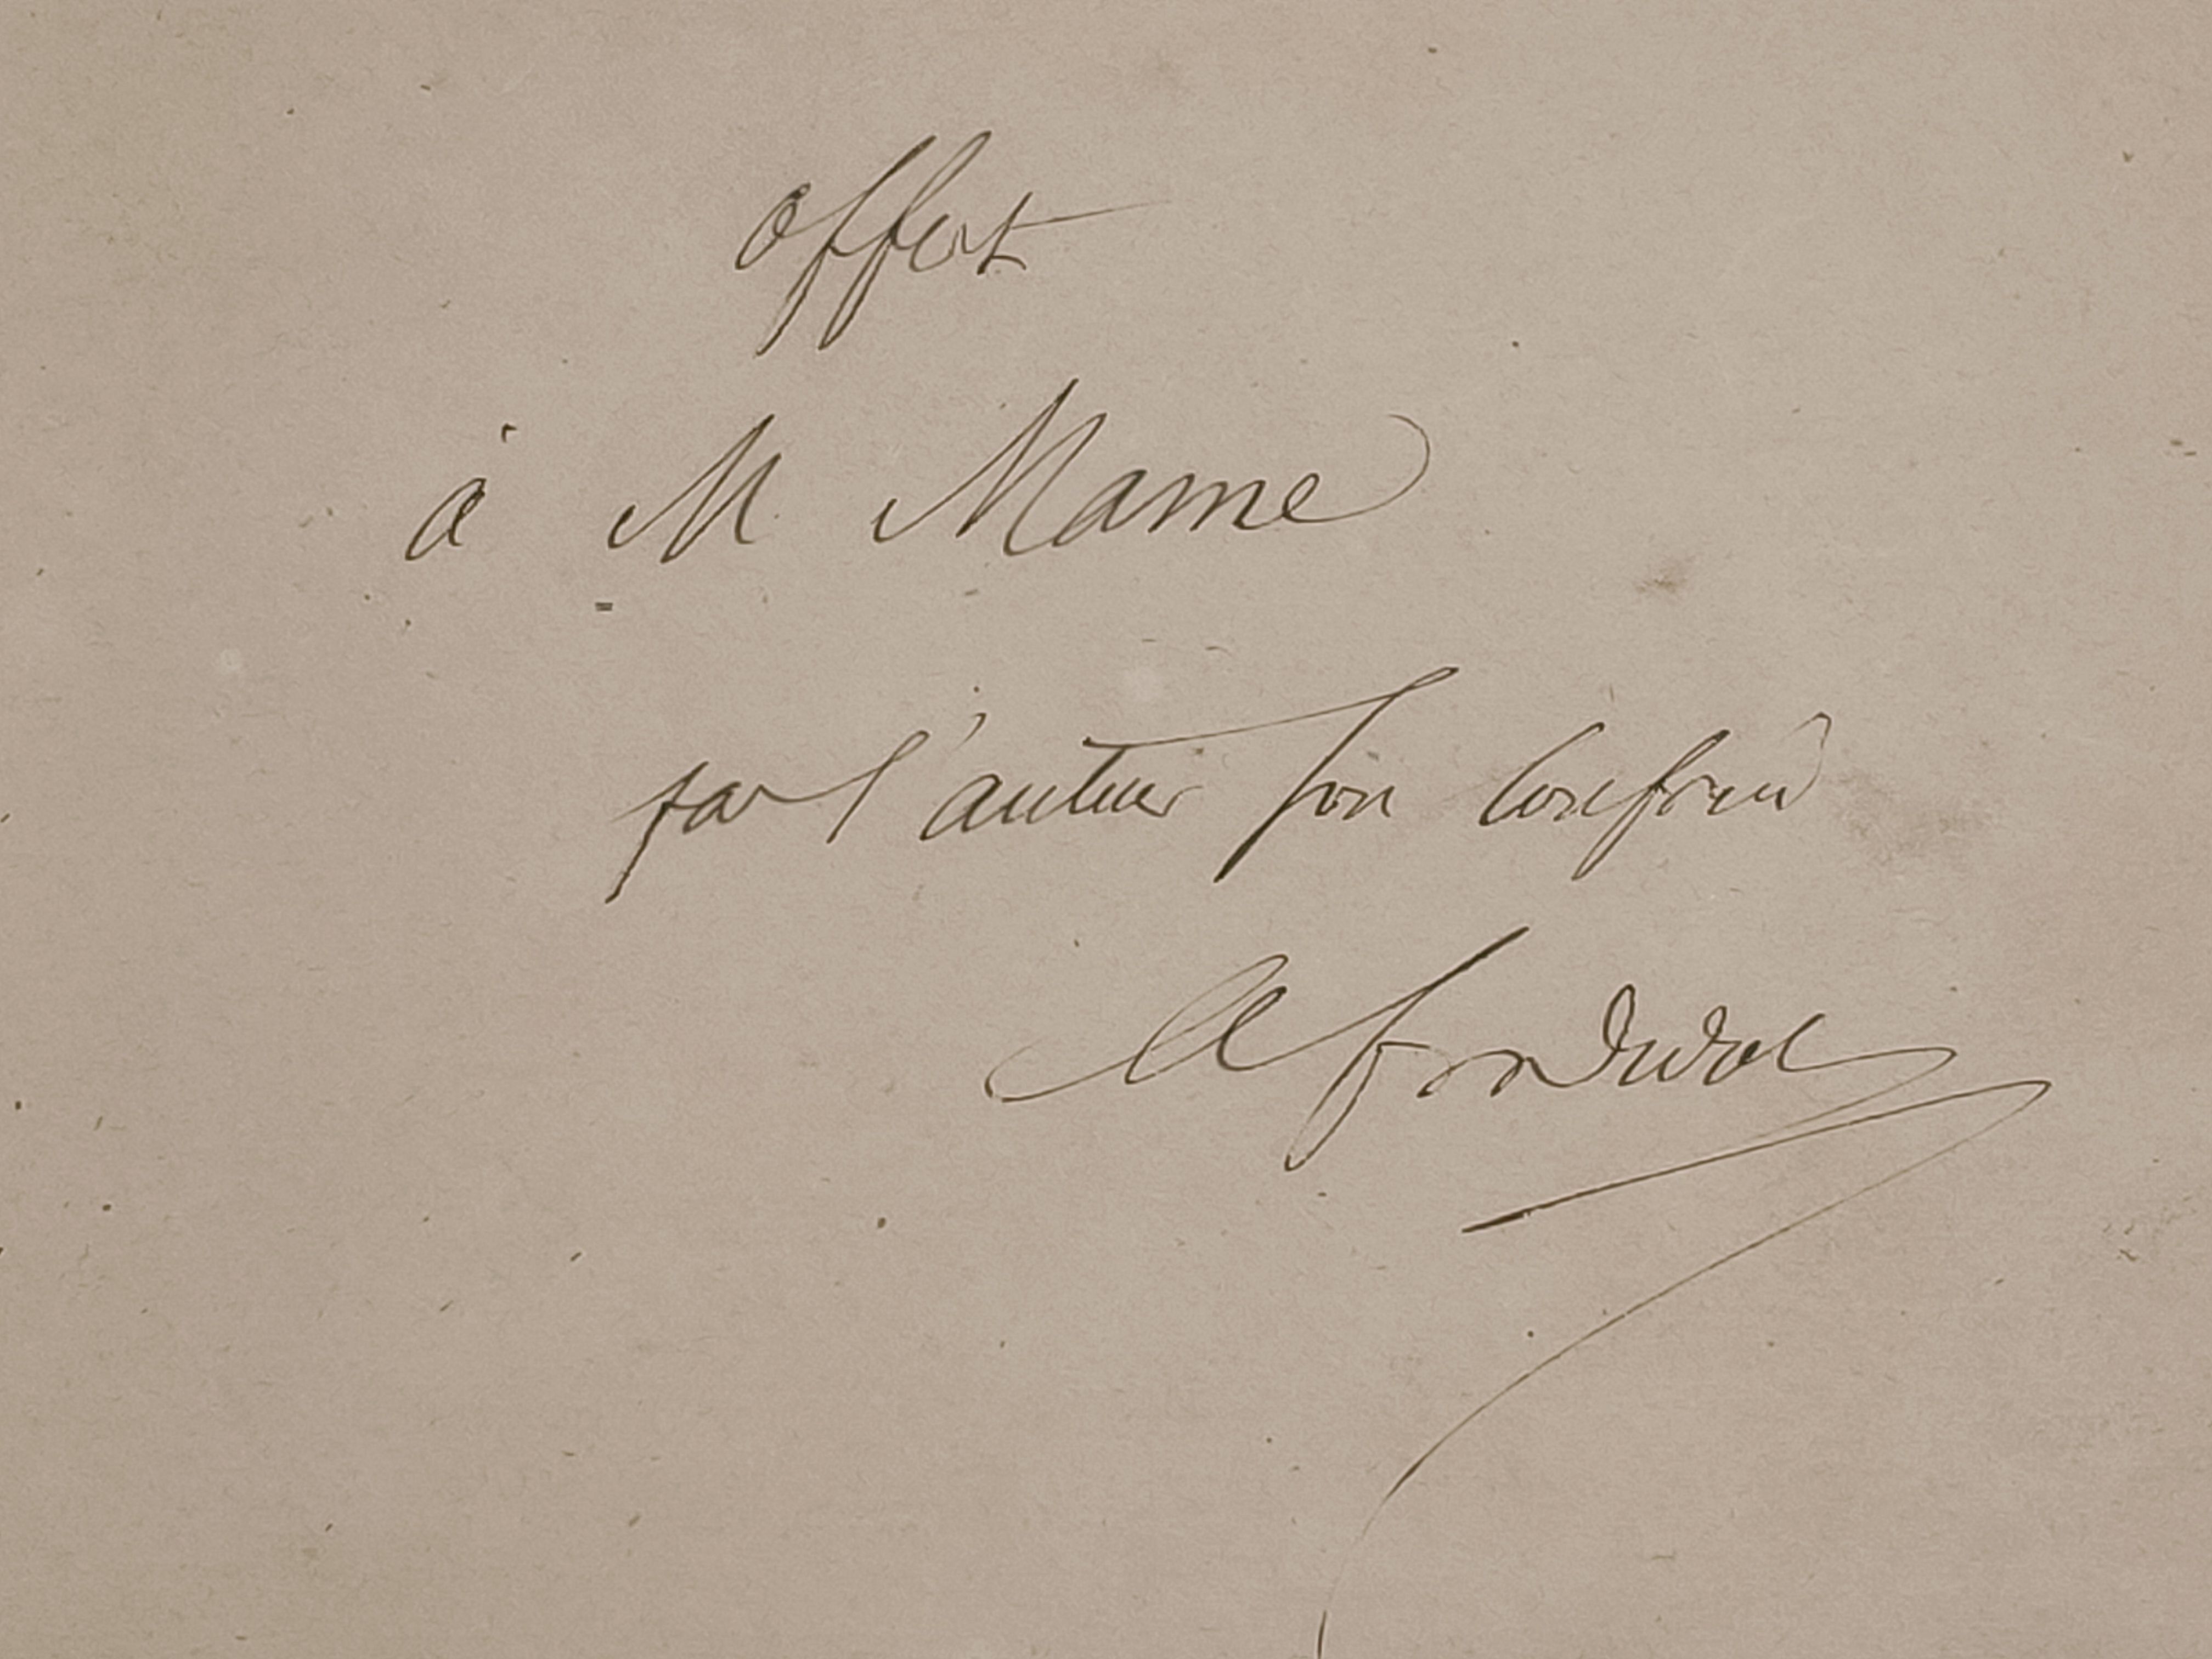
Signature of: ambroise firmin didot